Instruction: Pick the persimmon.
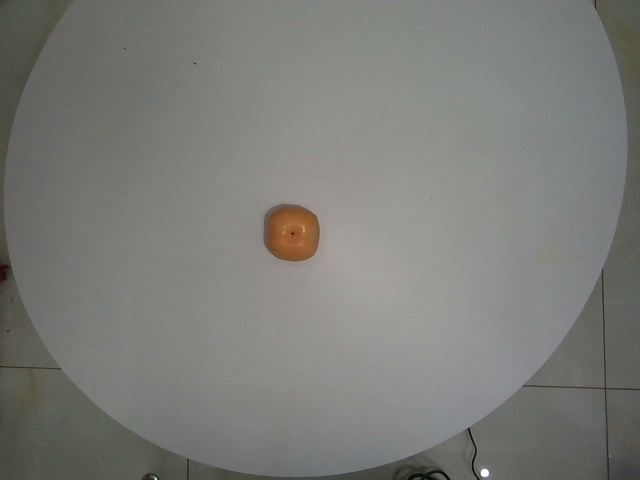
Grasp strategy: vertical